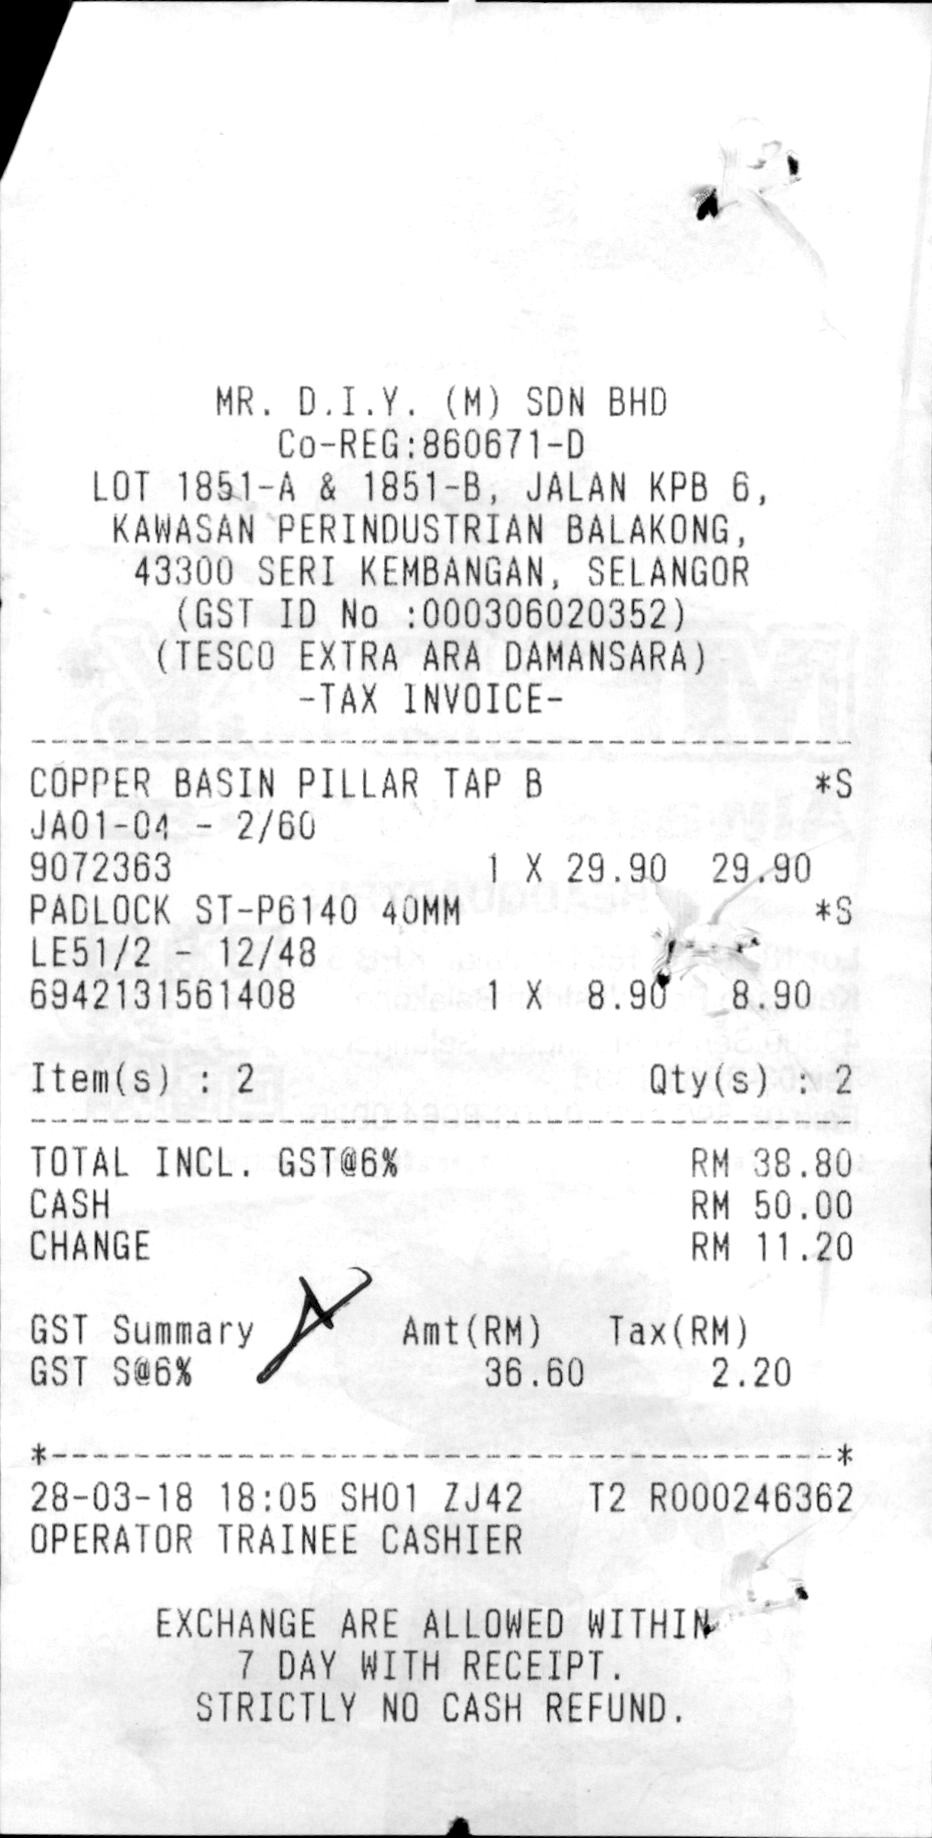
MR. D.I.Y. (M) SDN BHD
CO-REG : 860671-D
LOT 1851-A & 1851-B, JALAN KPB 6,
KAWASAN PERINDUSTRIAN BALAKONG ,
43300 SERI KEMBANGAN , SELANGOR
(GST ID NO : 000306020352)
(TESCO EXTRA ARA DAMANSARA)
TAX INVOICE
COPPER BASIN PILLAR TAP B
*S
JA01-04 - 2/60
9072363
1 X 29.90
29.90
PADLOCK ST-P6140 40MM
*S
LE51/2 - 12/48
6942131561408
1 X 8.90
8.90
ITEM(S)
: 2
QTY (S)
: 2
TOTAL INCL . GST @6%
CASH
CHANGE
38.80
50.00
11.20
GST SUMMARY
GST S@6%
RM
RM
AMT (RM)
36.60
TAX (RM)
2.20
28-03-18
18:05
SH01 ZJ42
RM
T2 R000246362
OPERATOR TRAINEE CASHIER
EXCHANGE ARE ALLOWED WITHIN
7 DAY WITH RECEIPT .
STRICTLY NO CASH REFUND .